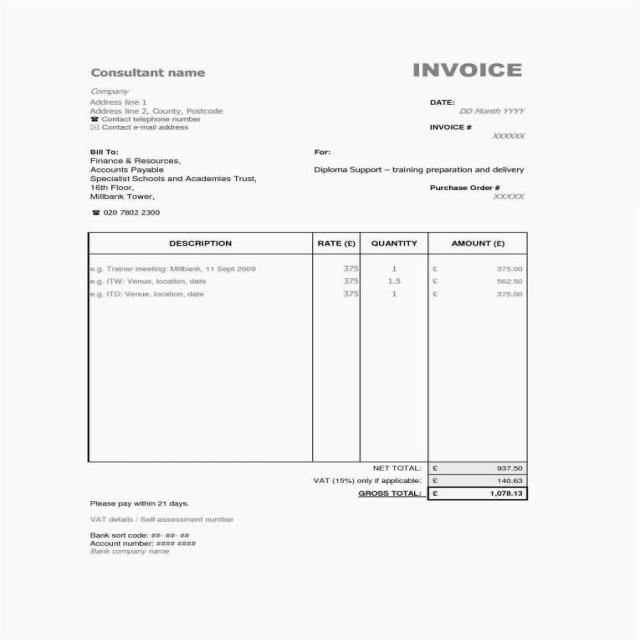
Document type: Invoice